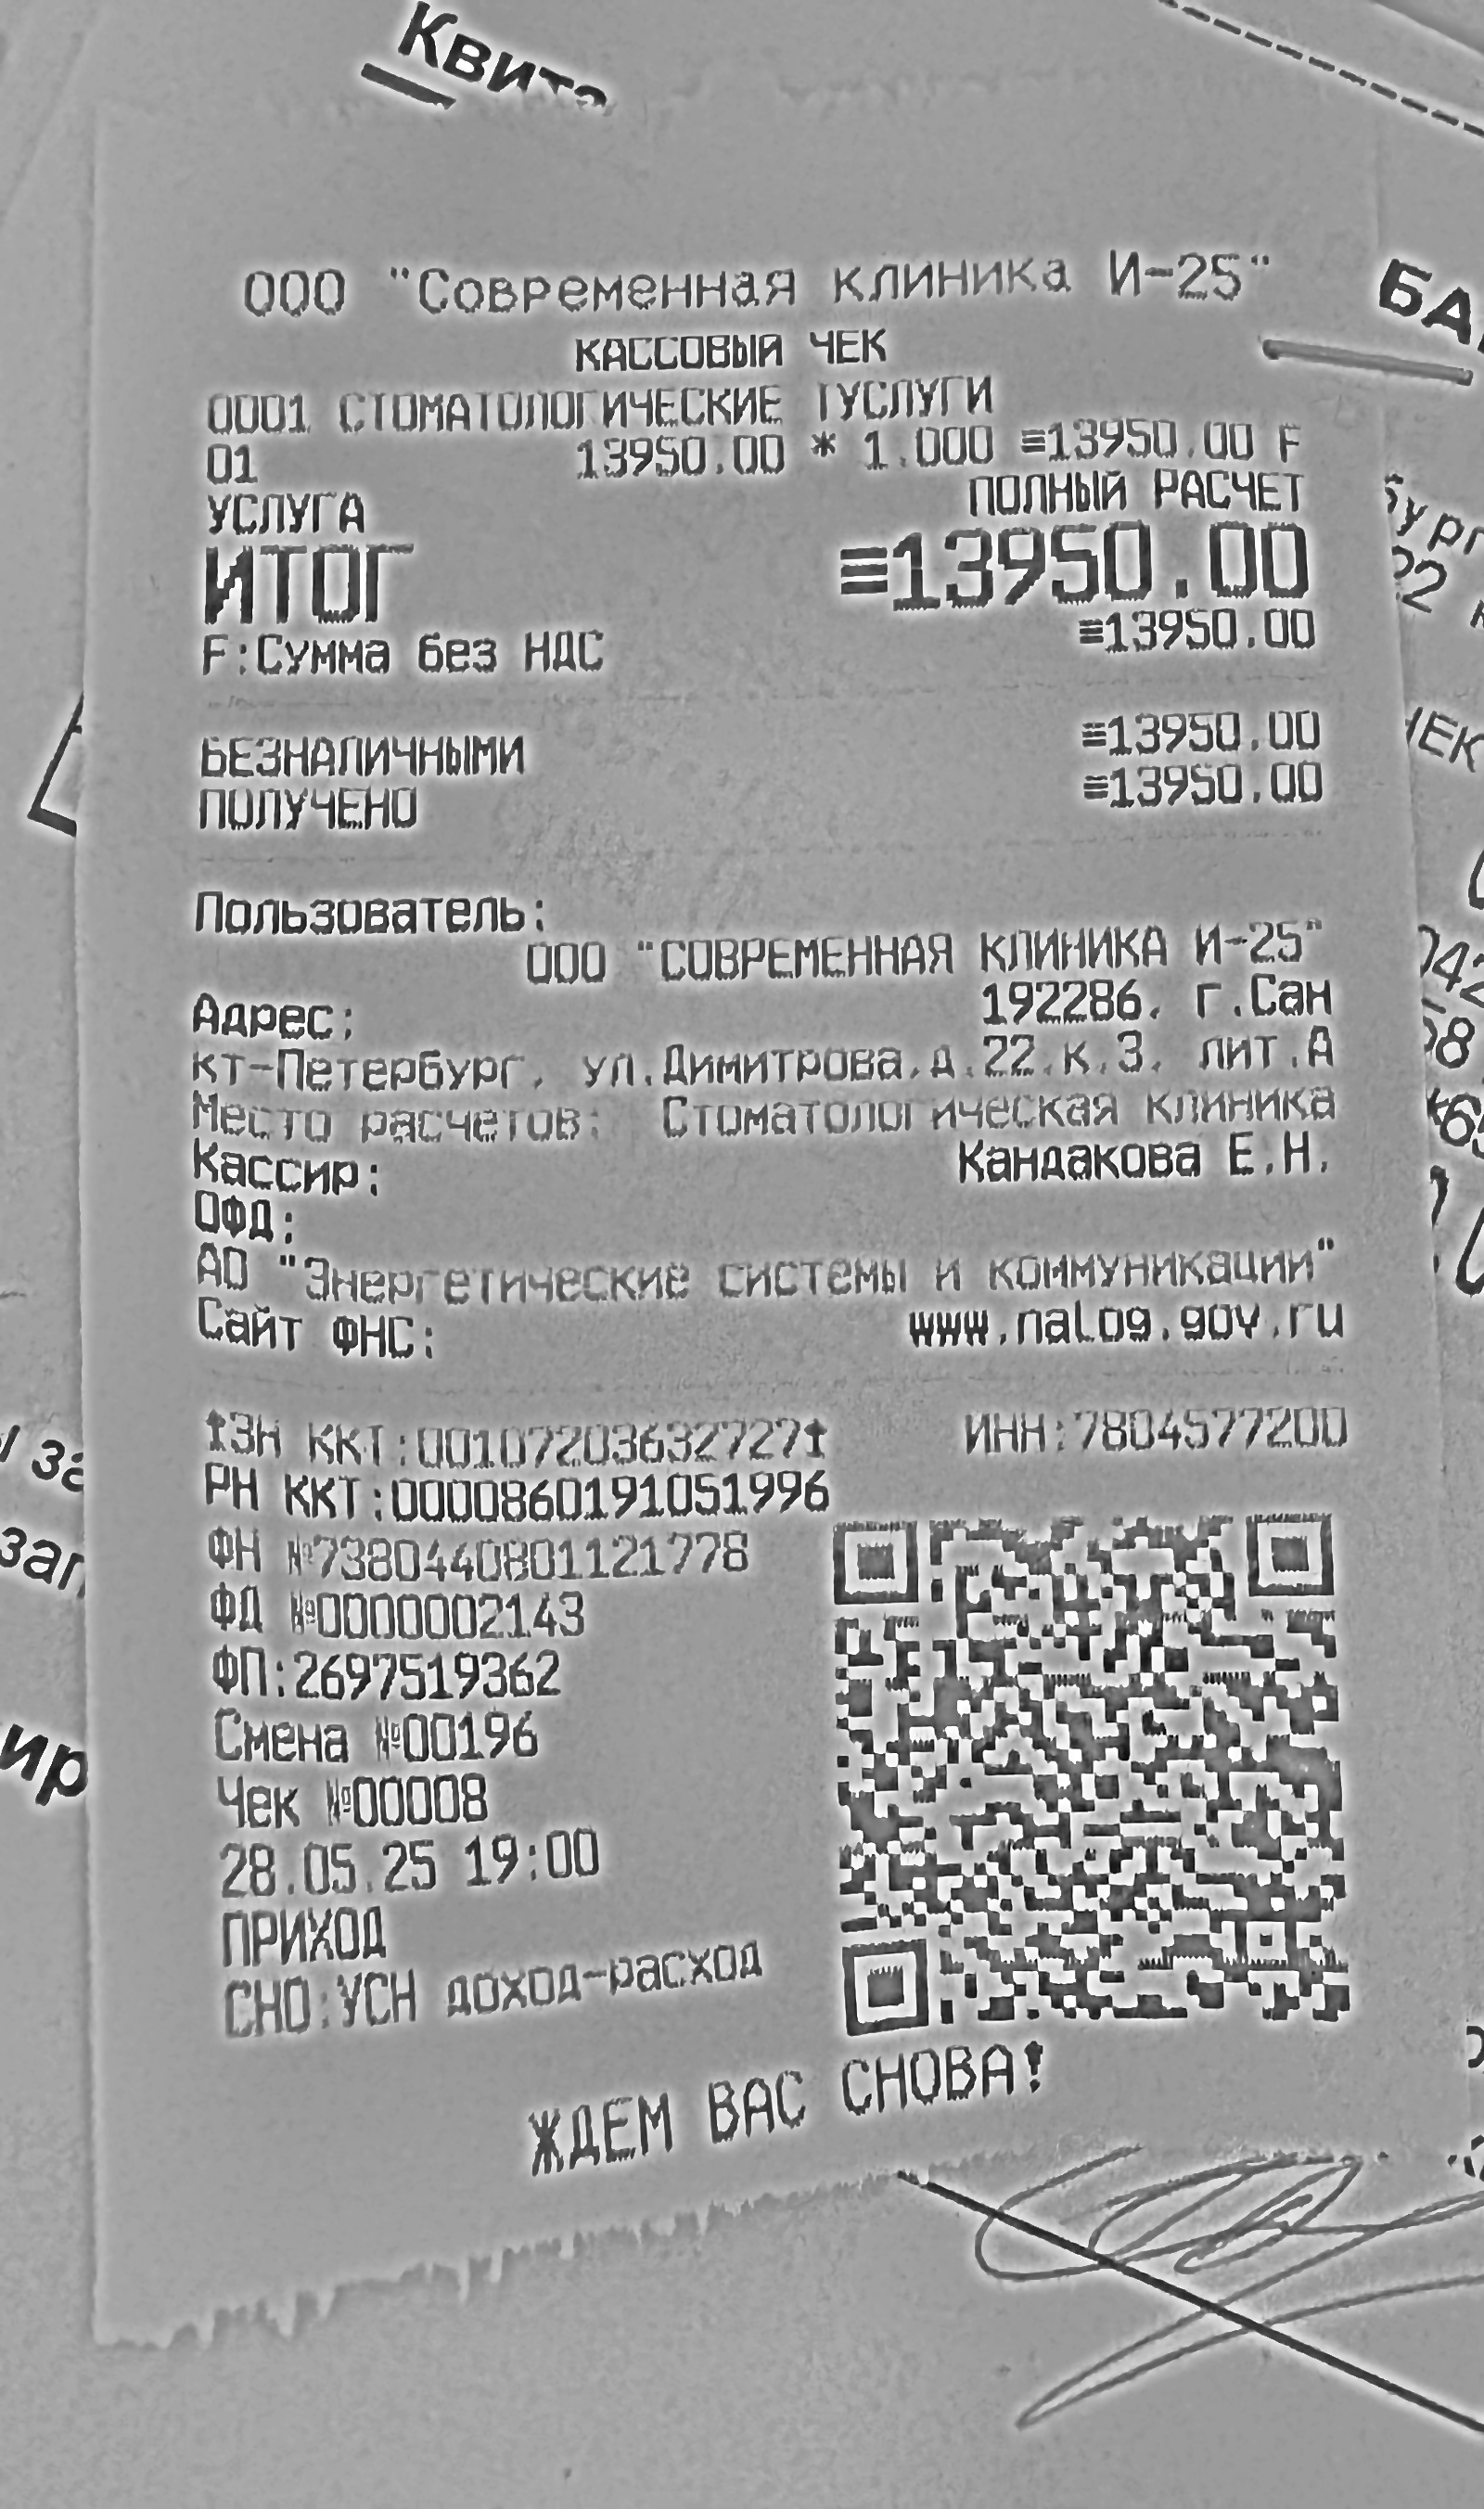
Продавец: ООО "СОВРЕМЕННАЯ КЛИНИКА И-25"
ИНН: 7804577200
Дата: 28.05.25 19:00
Товары: СТОМАТОЛОГИЧЕСКИЕ УСЛУГИ
Количество: 1.000
Цена: 13950.00
Сумма: 13950.00
Итого: 13950.00